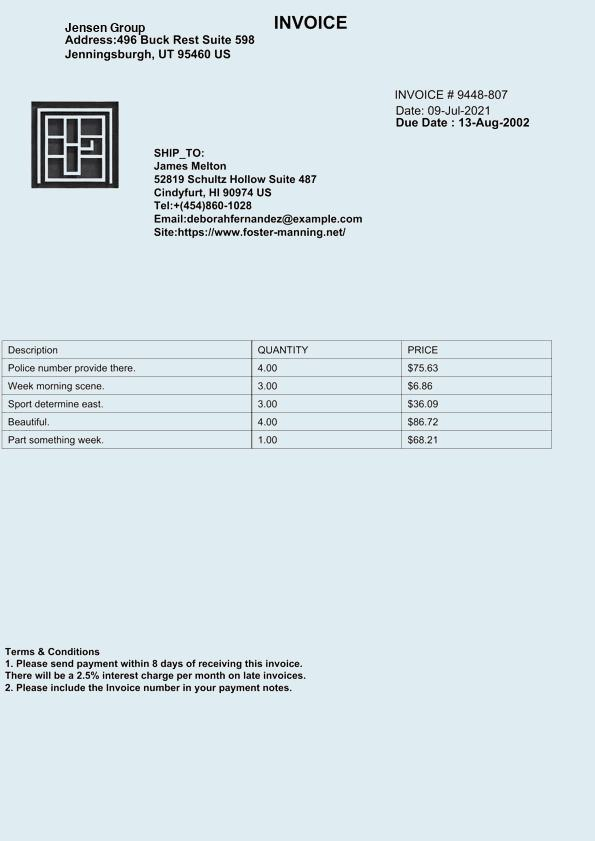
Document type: Invoice